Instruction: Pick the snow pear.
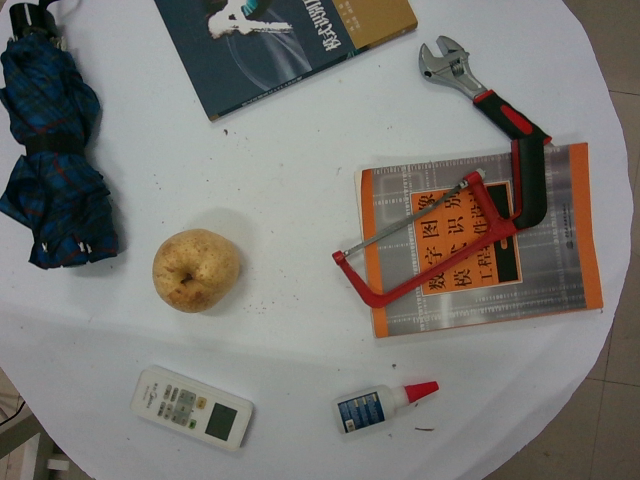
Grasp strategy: vertical